Question: What do the imaging results show?
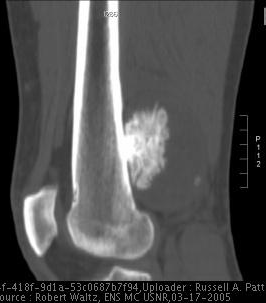
Answer: The imaging shows Radiographs:  Large mass with well defined margins emanating from posterior cortex of the distal right femur.  Radiolucent line, visible on the lateral radiograph separates tumor from cortex .

MRI:  Posterior cortical surface distal femoral diaphysis mass, 7.3cm x 6.7cm x 8.3cm, with heterogeneous signal intensity.  On T1-weighted MR image shows a heterogenously low signal intensity mass signal. T2-weighted MR image shows a well-defined parosteal mass juxtaposed to the cortex with heterogenous high signal intensity mass posterior to it.  T2 post gadolinium study shows low signal intensity in posterior mass correlating with high signal intensity region on T2 image consistent with necrosis.  Ossification center at base of mass adjacent to cortical bone.  No popliteal vessel invasion, no adjacent soft tissue invasion.  No femoral distant metastasis. Reformatted sagittal CT with bone windows shows a posterior cortical surface distal femoral diaphysis mass, 7.3cm x 6.7cm x 8.3cm..